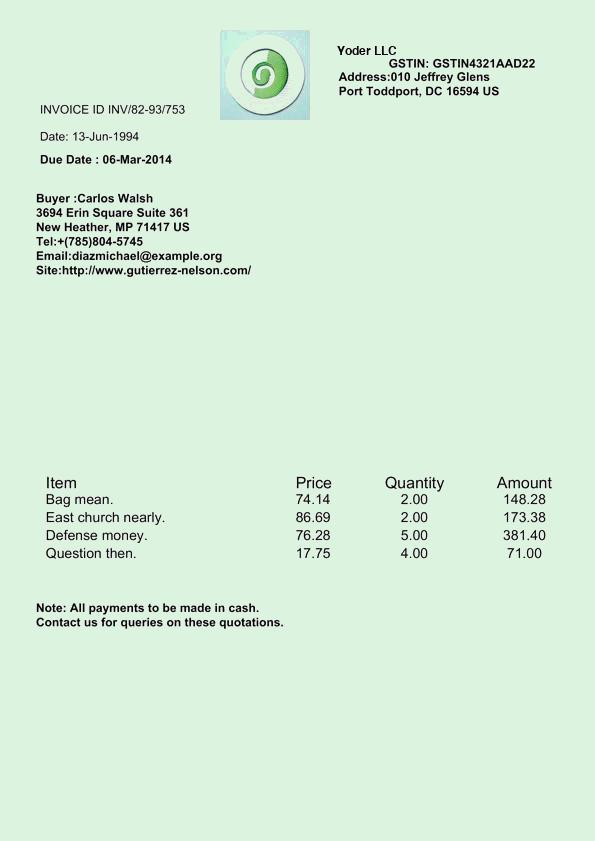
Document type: Invoice